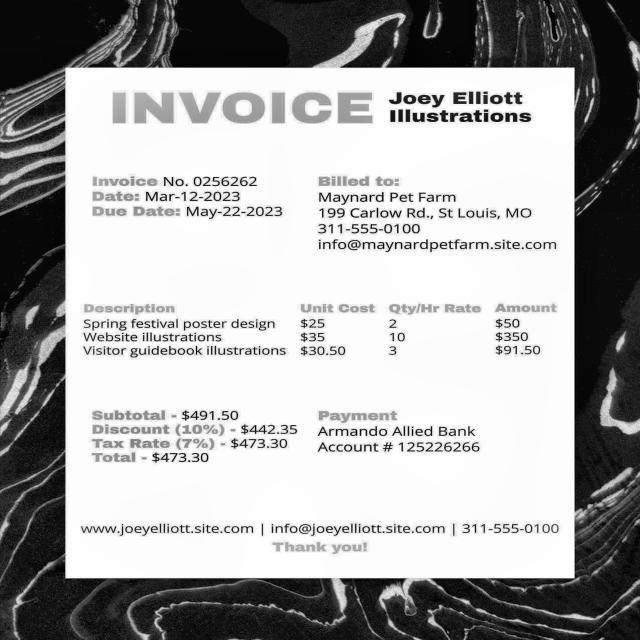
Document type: Invoice